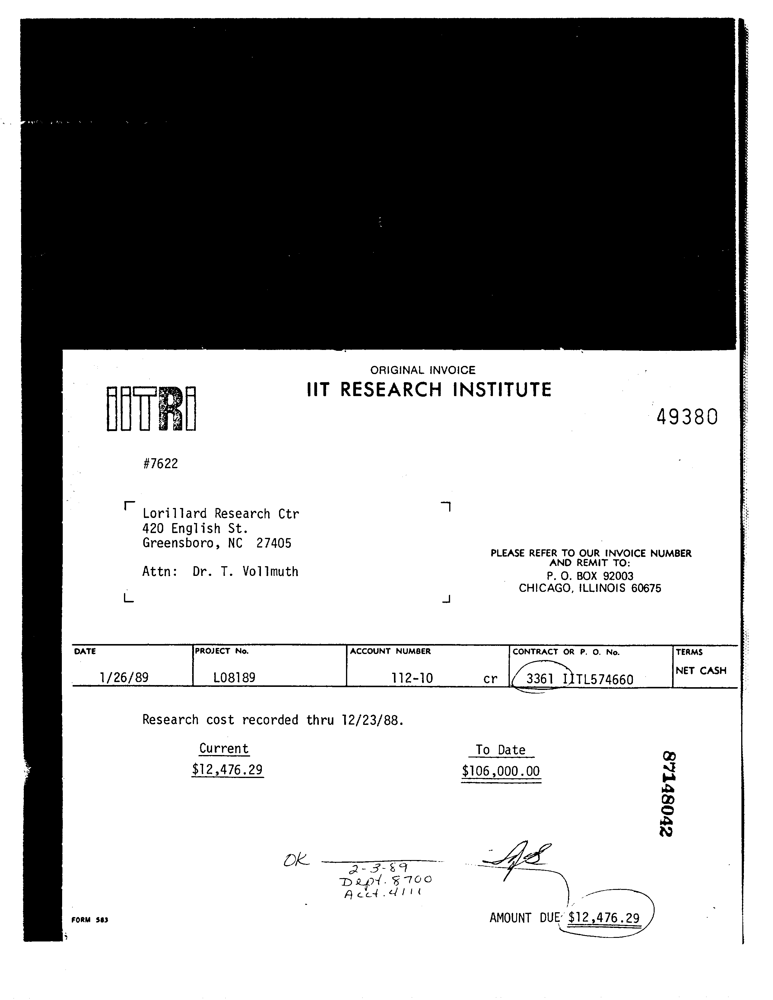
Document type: Invoice